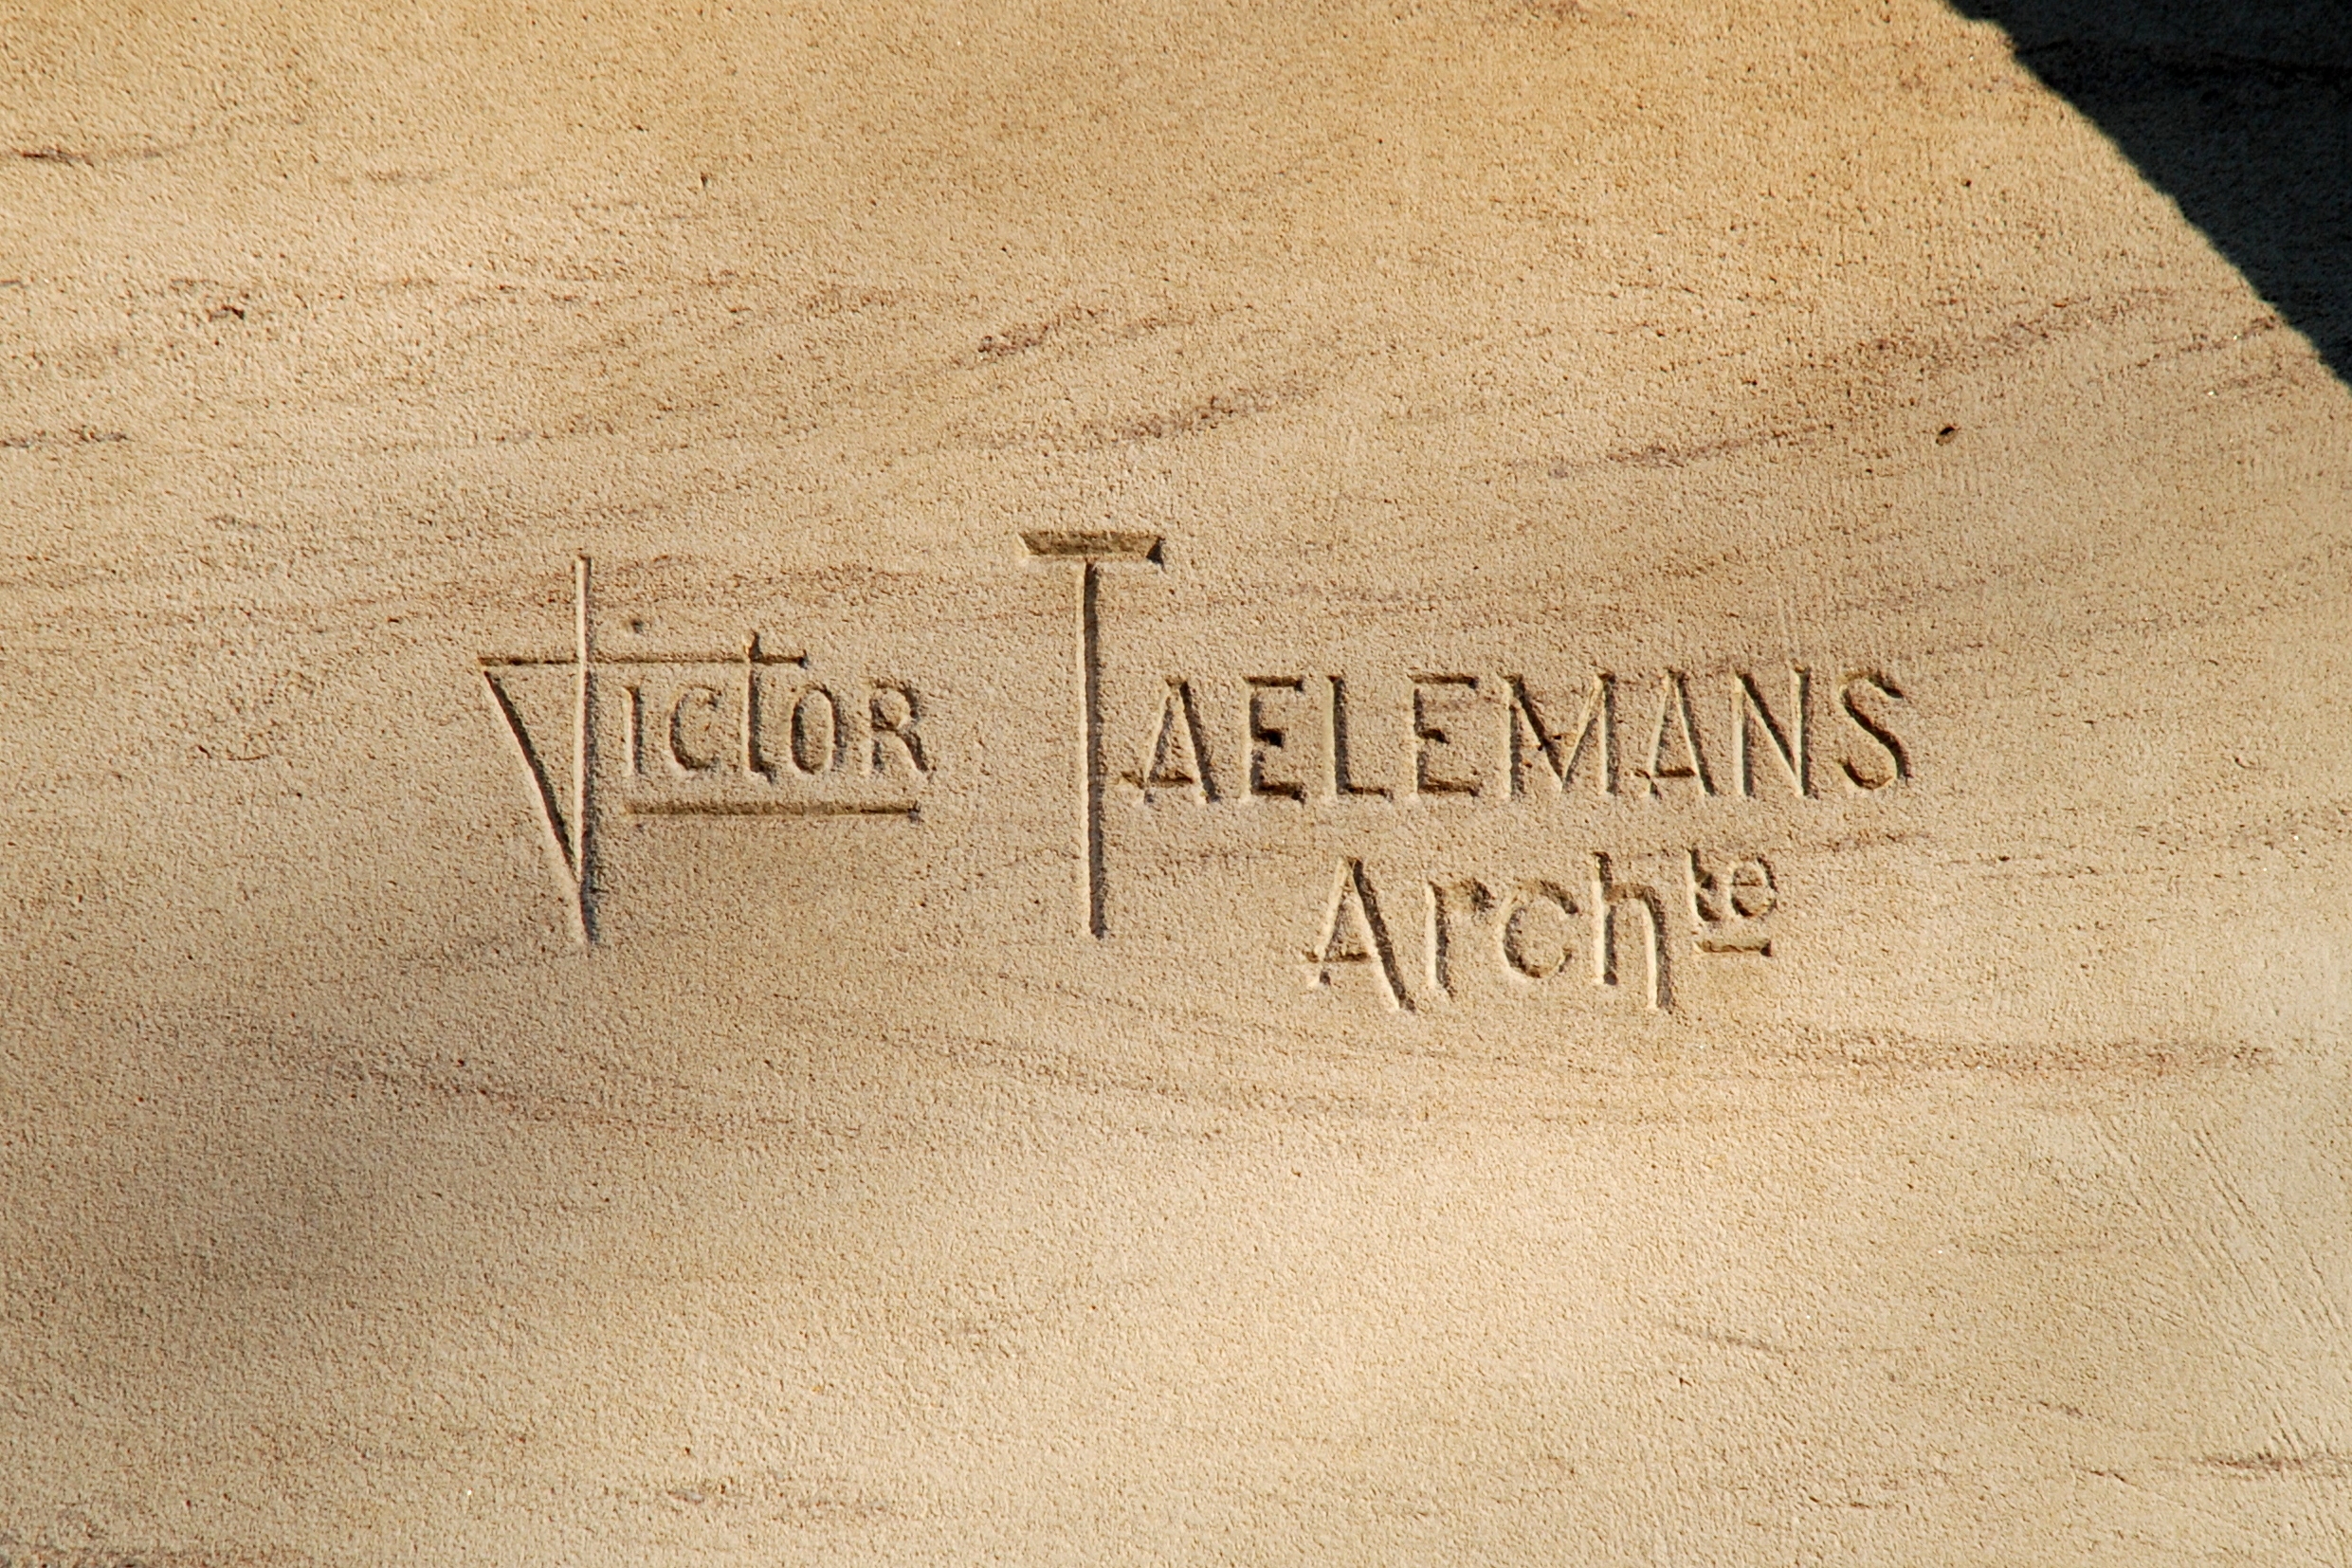
Signature of: victor taelemans